Question: What is the property identification or parcel number listed?
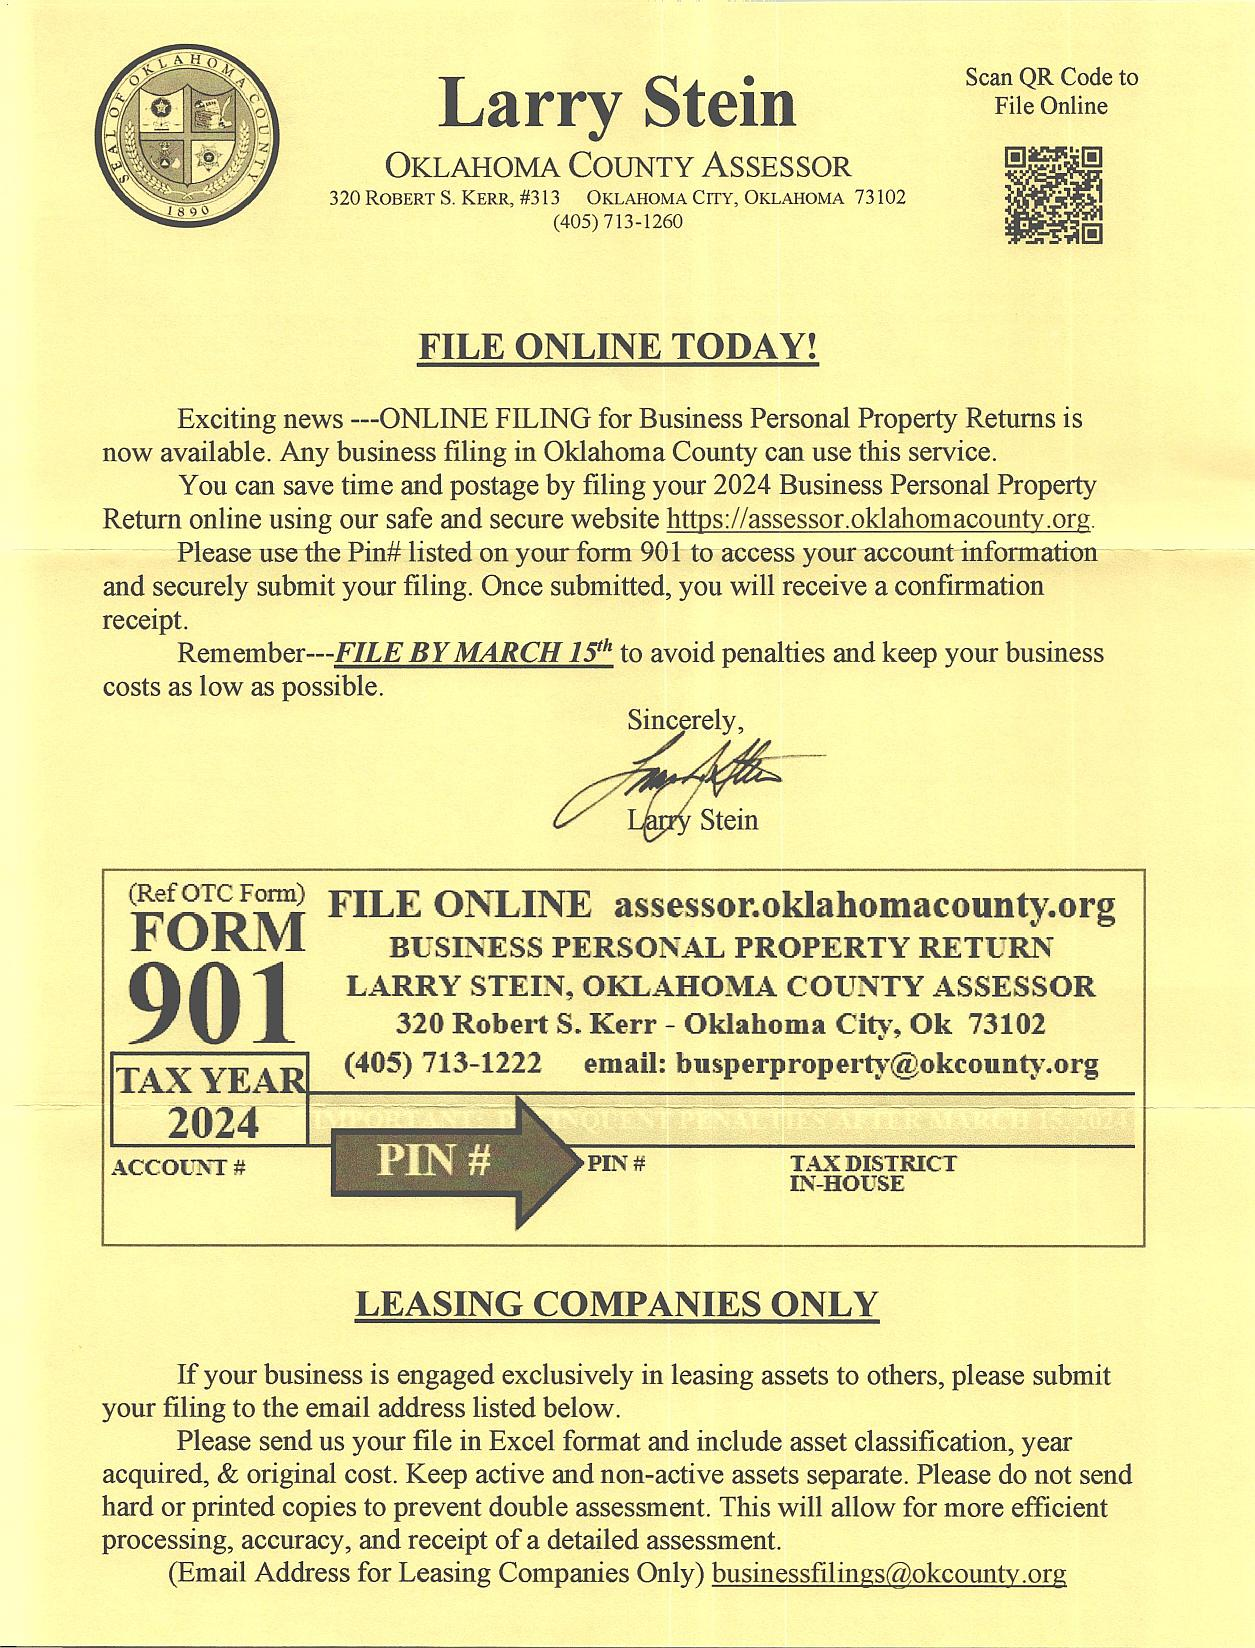
Answer: "PIN #"